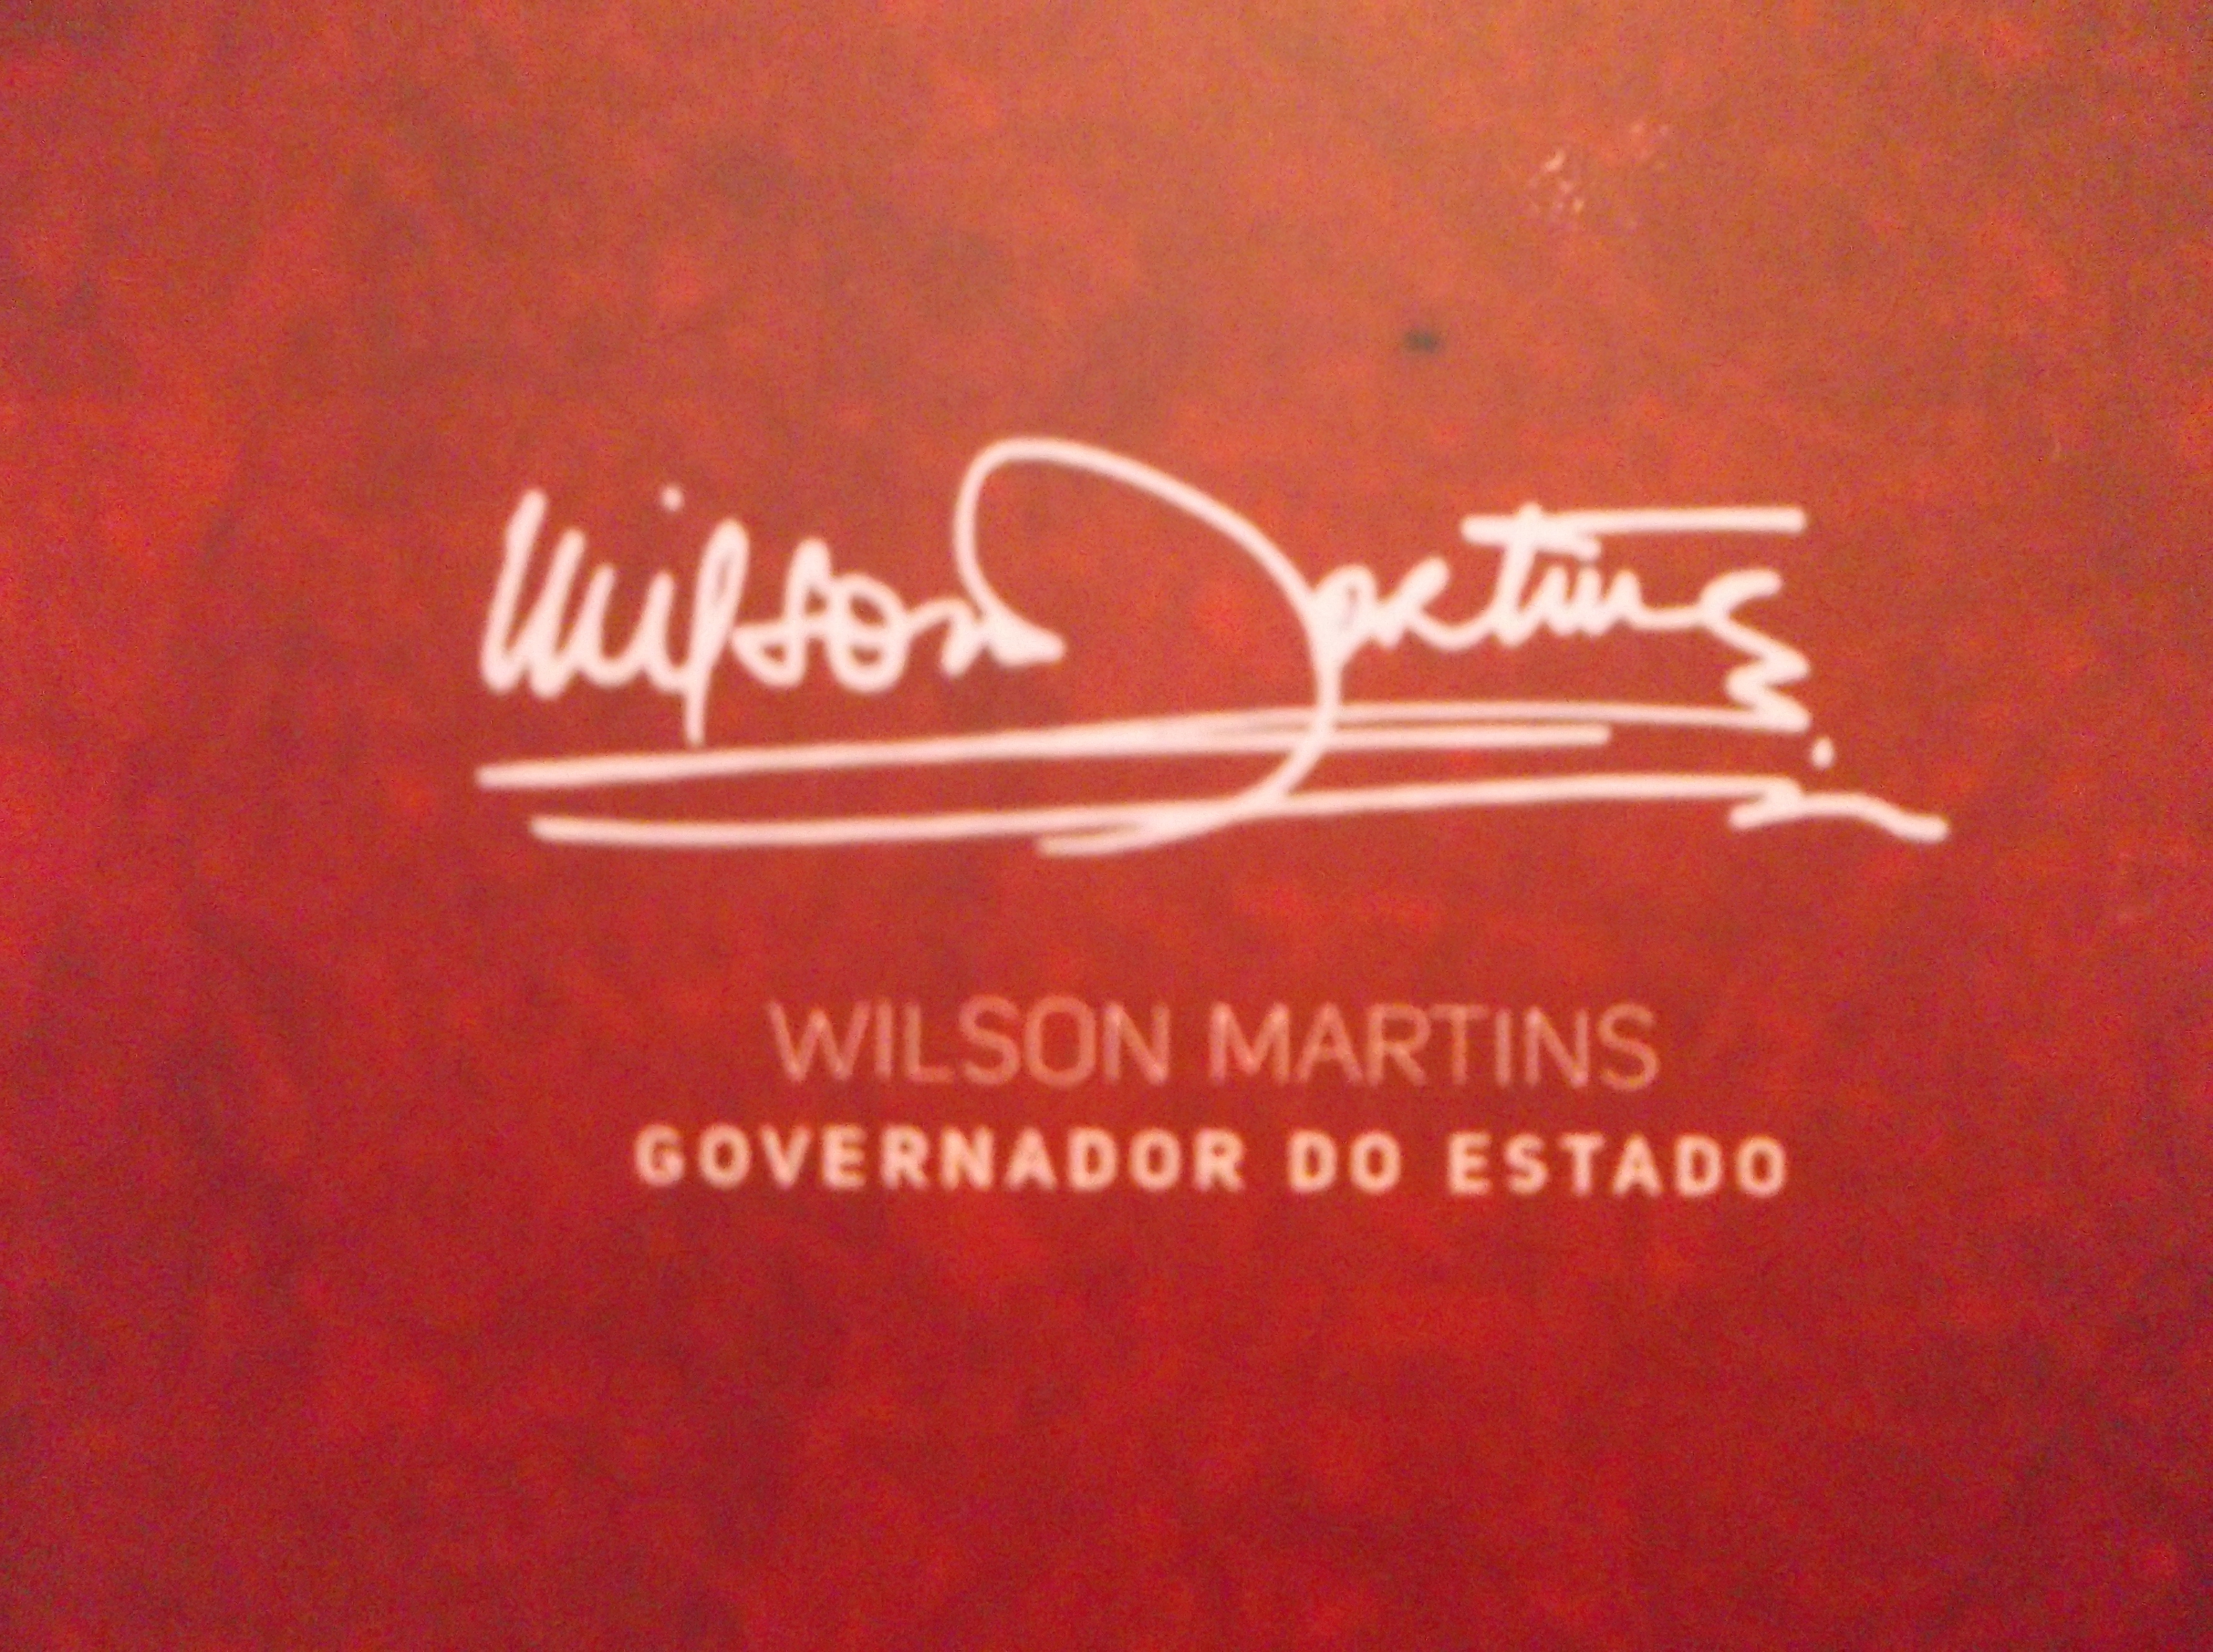
Signature of: wilson martins